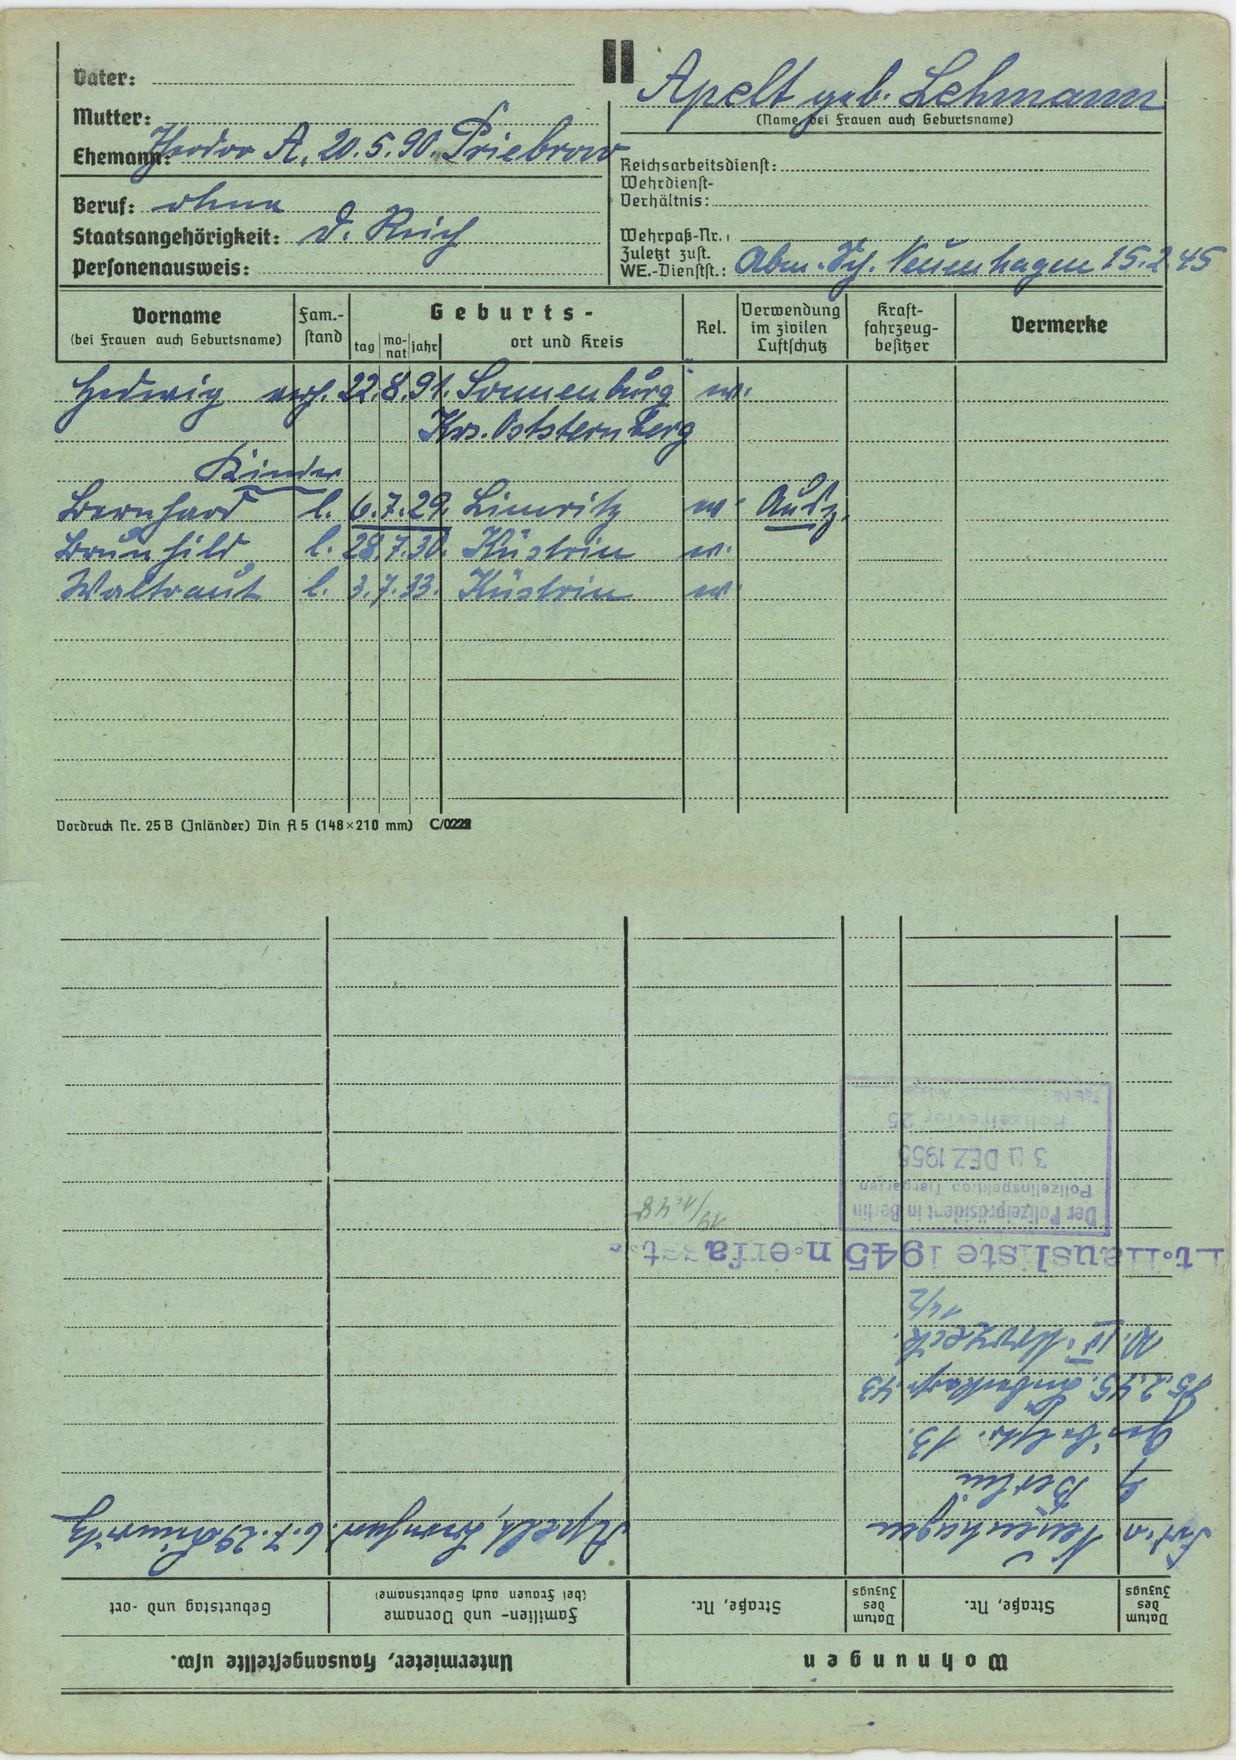
Apelt geb. Lehmann